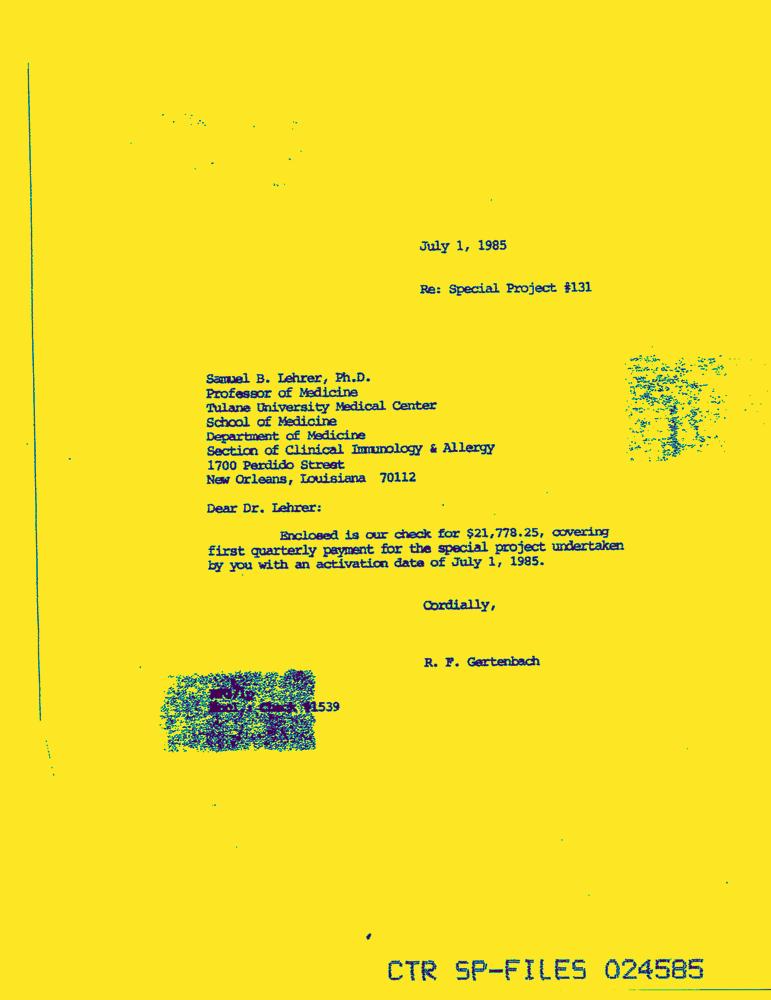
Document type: Letter-Doc